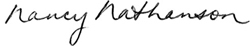
Signature of: nancy nathanson